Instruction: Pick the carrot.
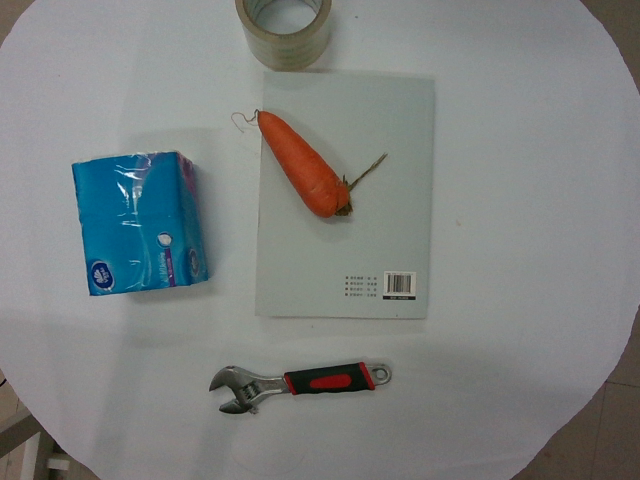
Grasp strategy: vertical